Question: What is the name of the tenant mentioned in the document?
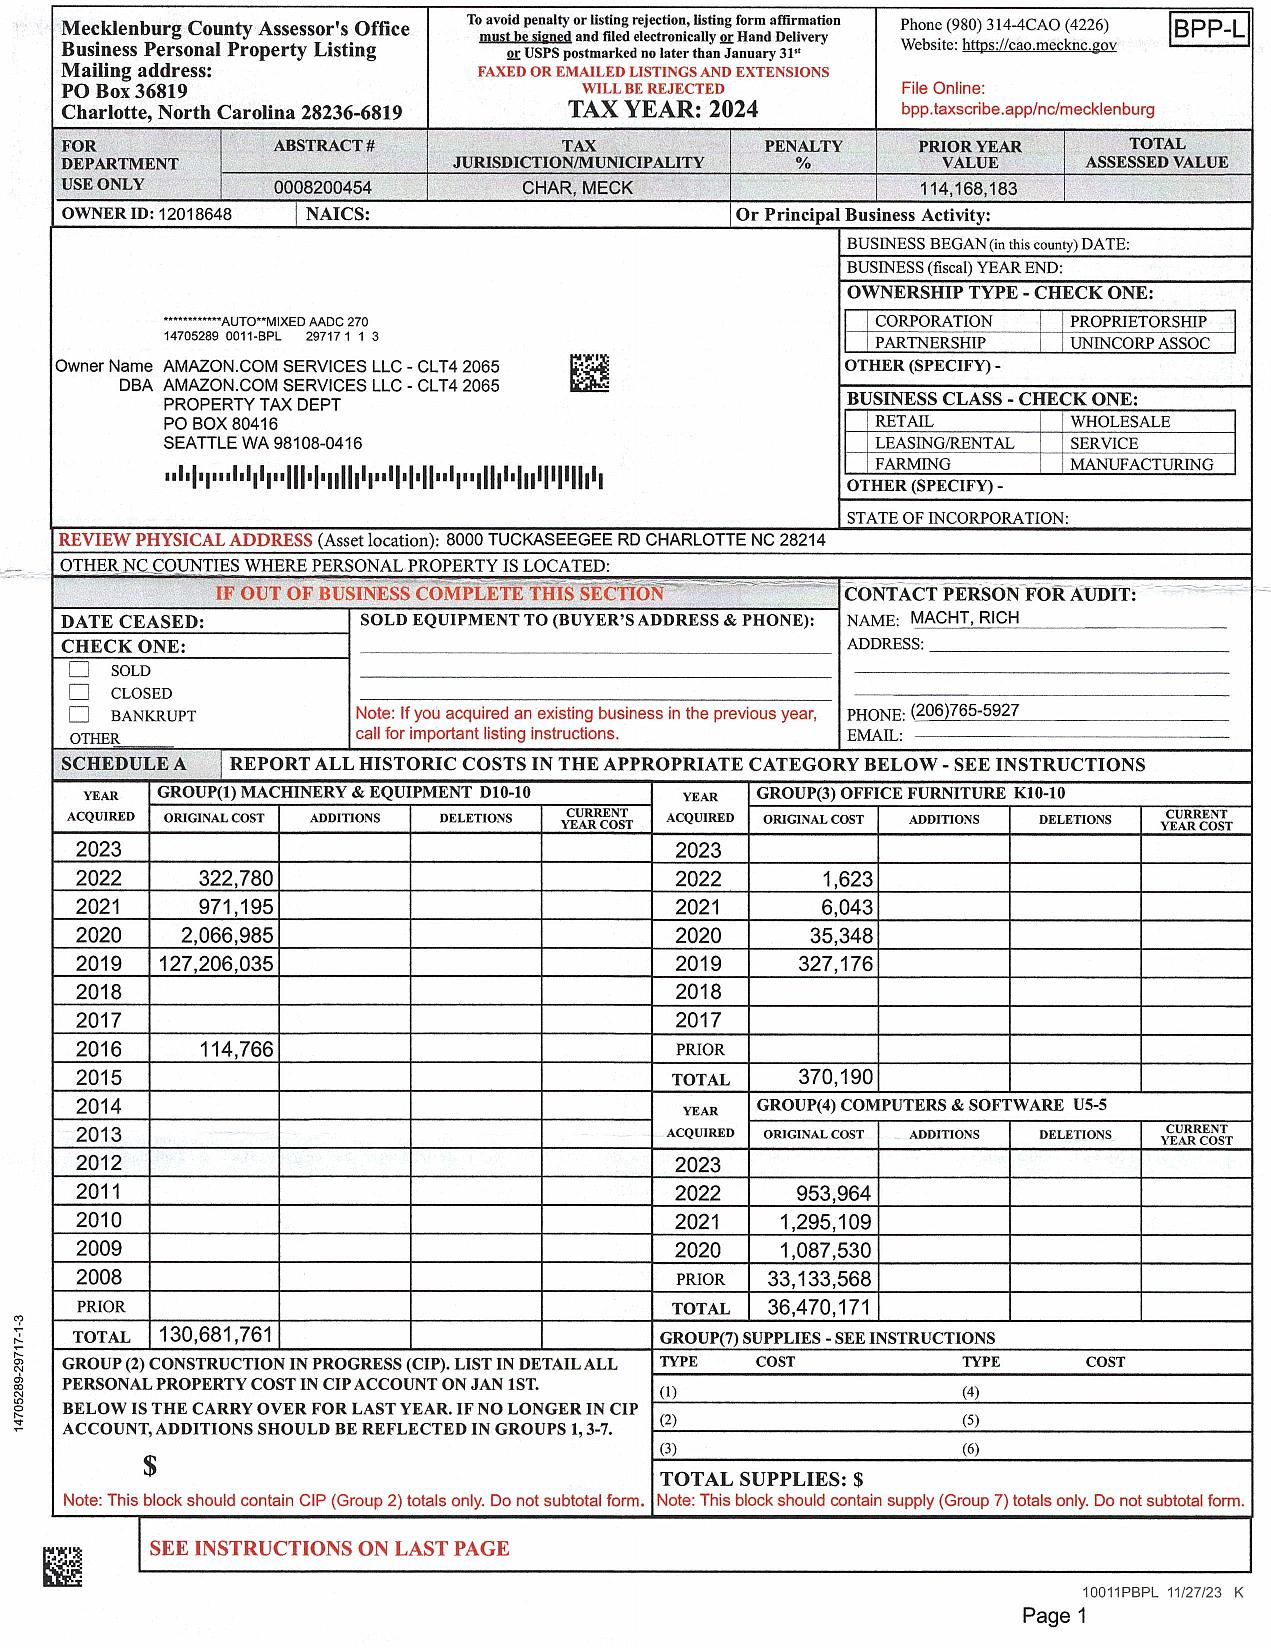
Answer: "AMAZON.COM SERVICES LLC - CLT4 2065, DBA AMAZON.COM SERVICES LLC - CLT4 2065"